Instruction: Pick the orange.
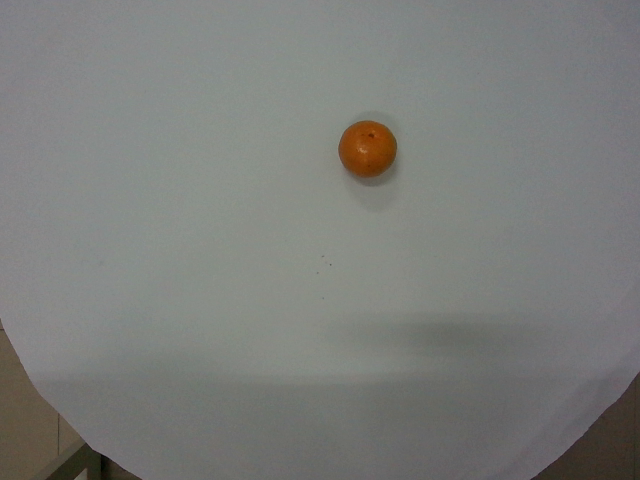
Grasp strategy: vertical